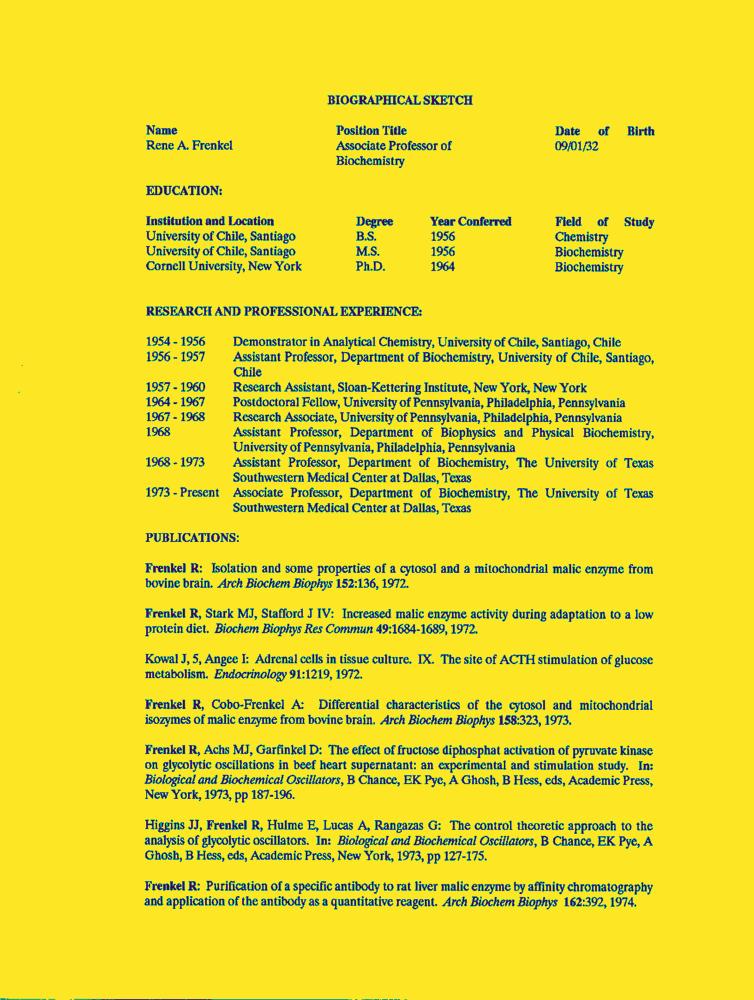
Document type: Resume-Doc